Question: What is the potential diagnosis?
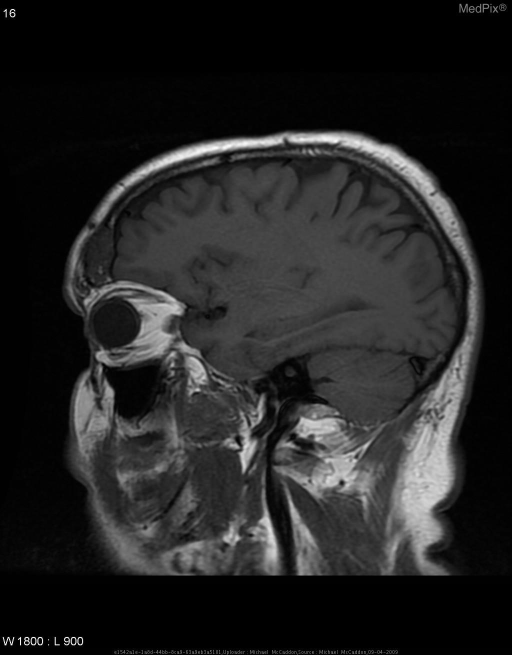
Answer: The possible diagnosis includes •  Calvarial Hemangioma
•  Eosinophilic Granuloma - wrong age group
•  Intraosseous Meningioma
•  Metastasis - unlikely since there is preservation of the trabeculae.